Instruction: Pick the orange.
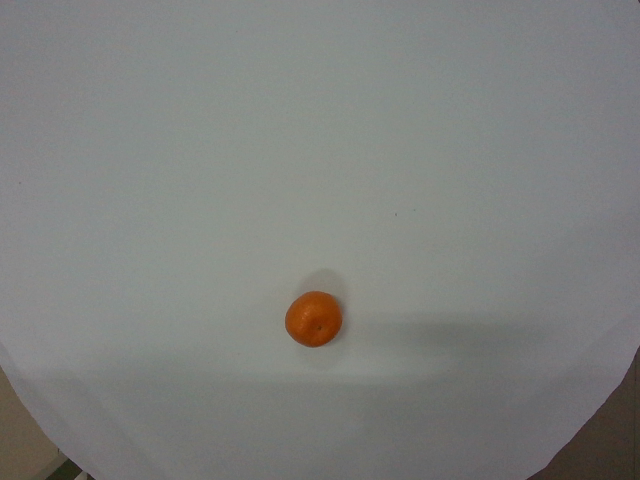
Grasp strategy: vertical